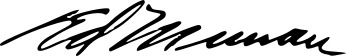
Signature of: edward r murrow